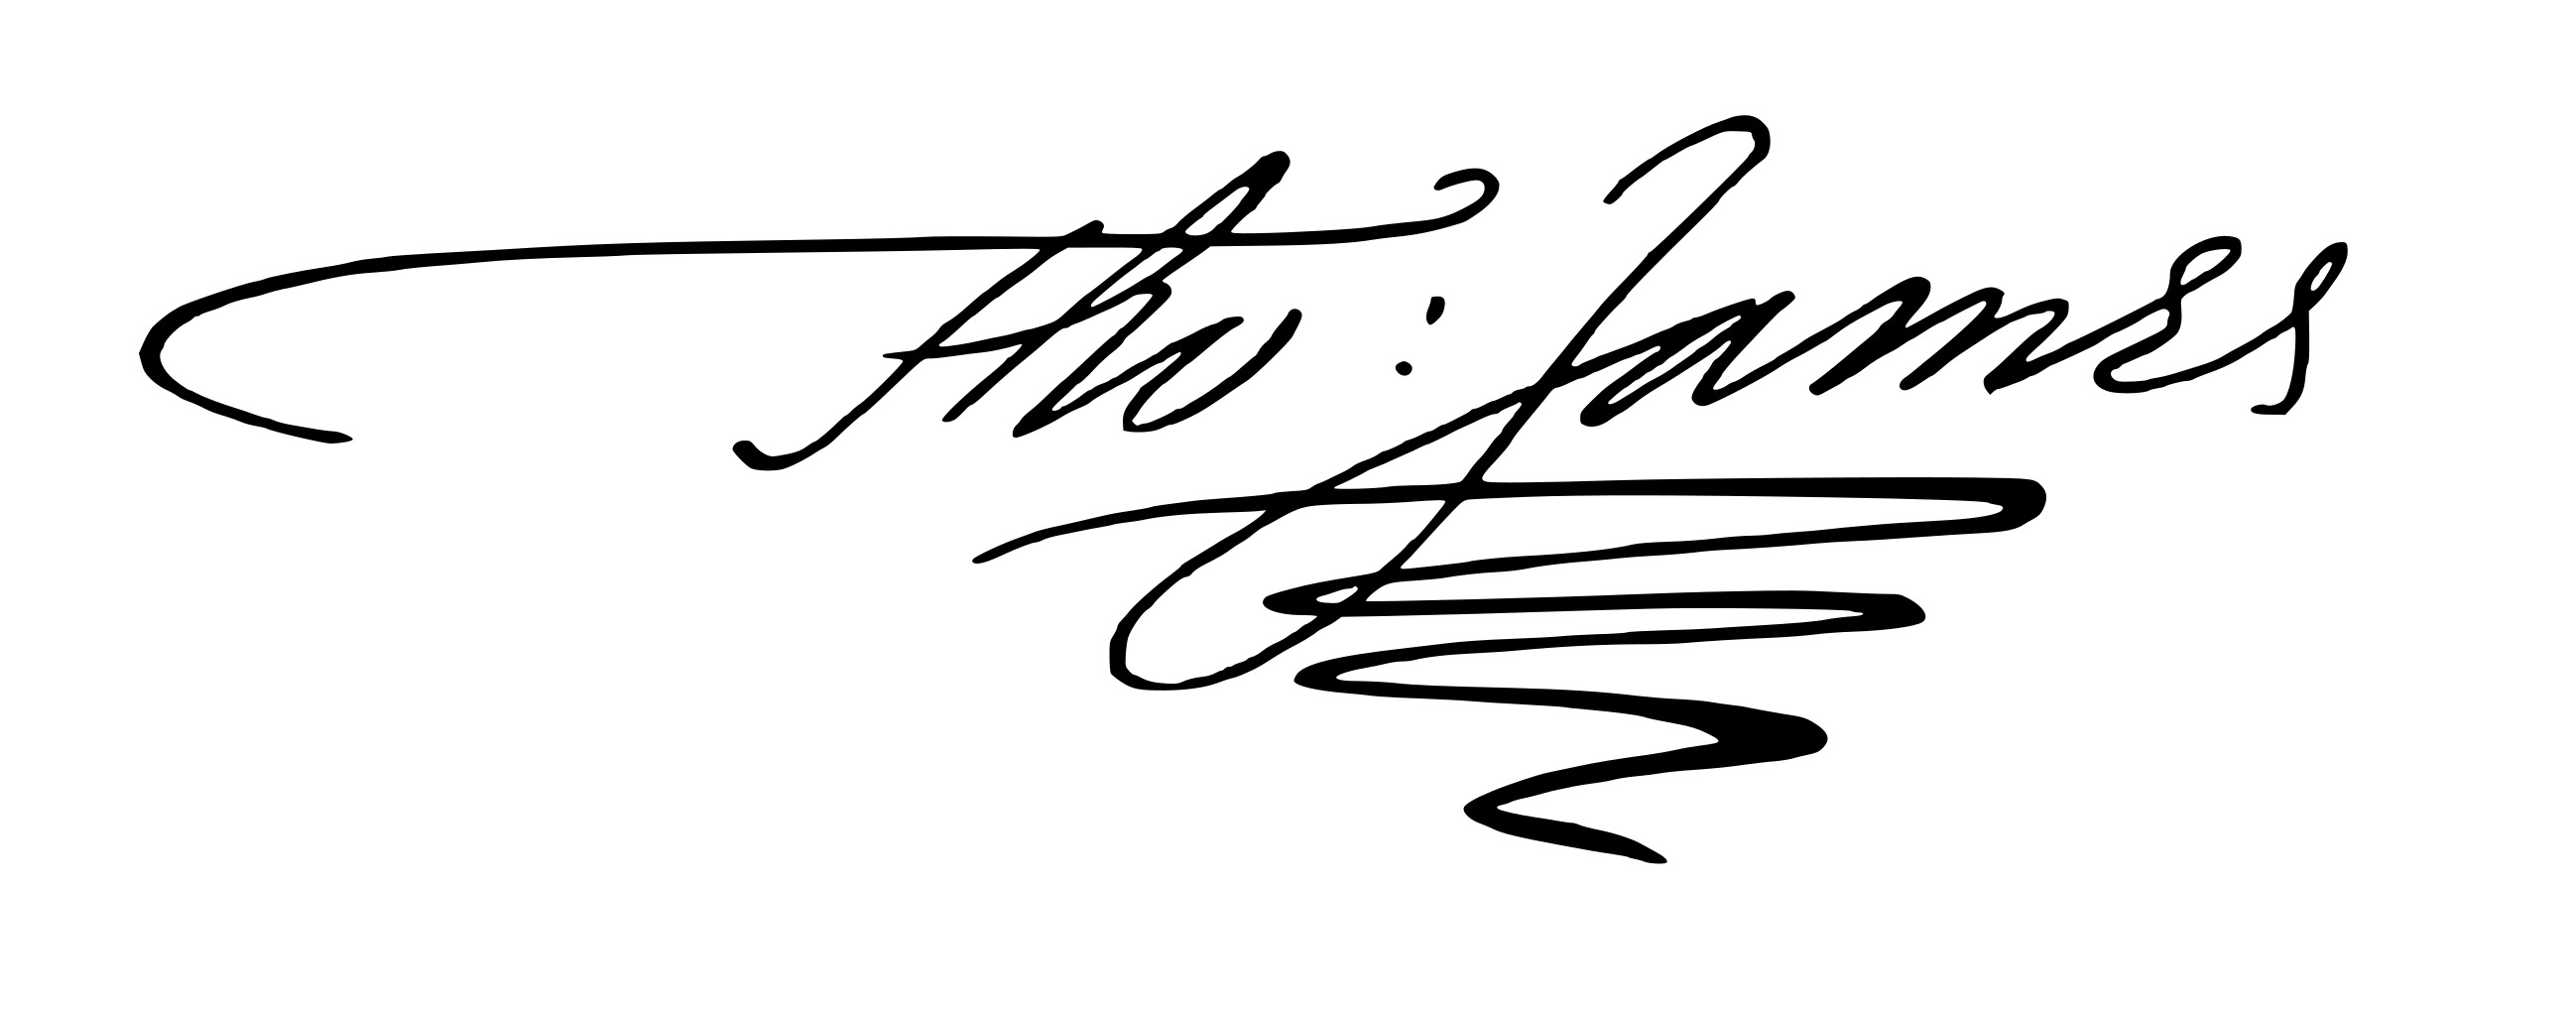
Signature of: thomas james